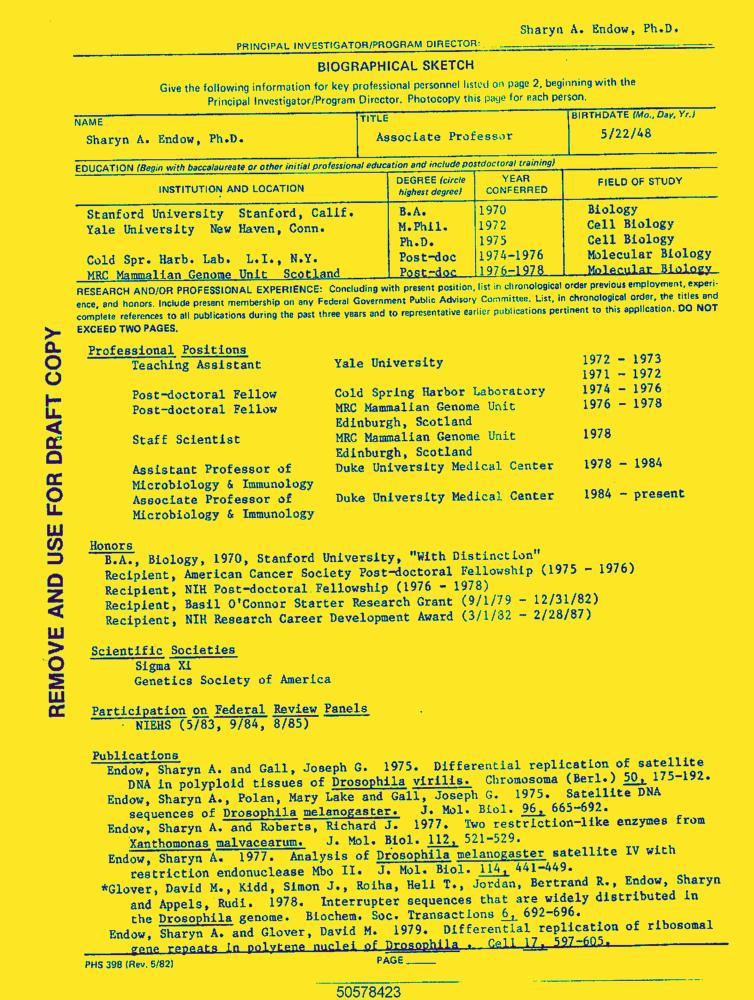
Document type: Resume-Doc